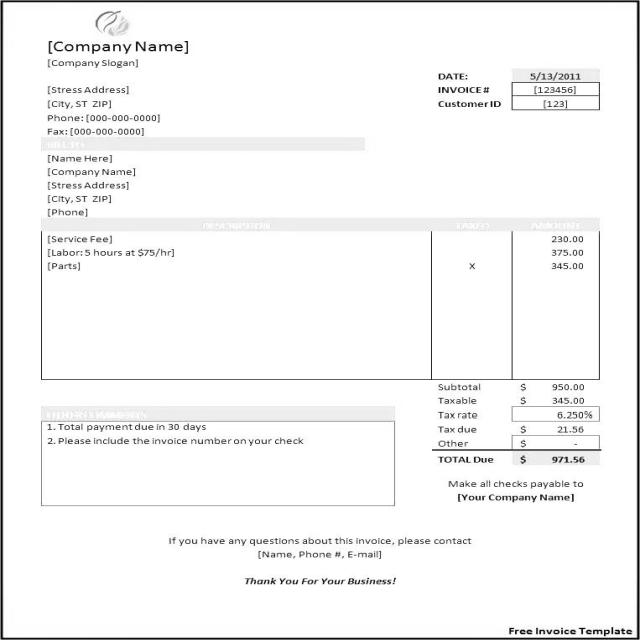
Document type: Invoice